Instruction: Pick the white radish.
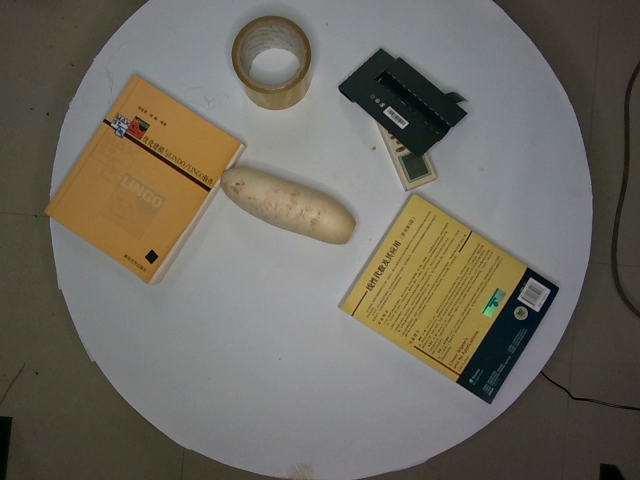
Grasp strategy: vertical